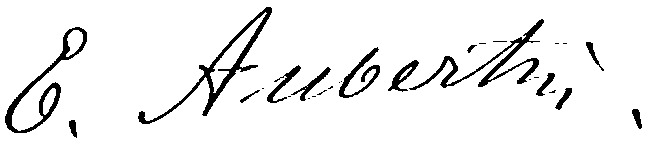
Signature of: édouard aubertin